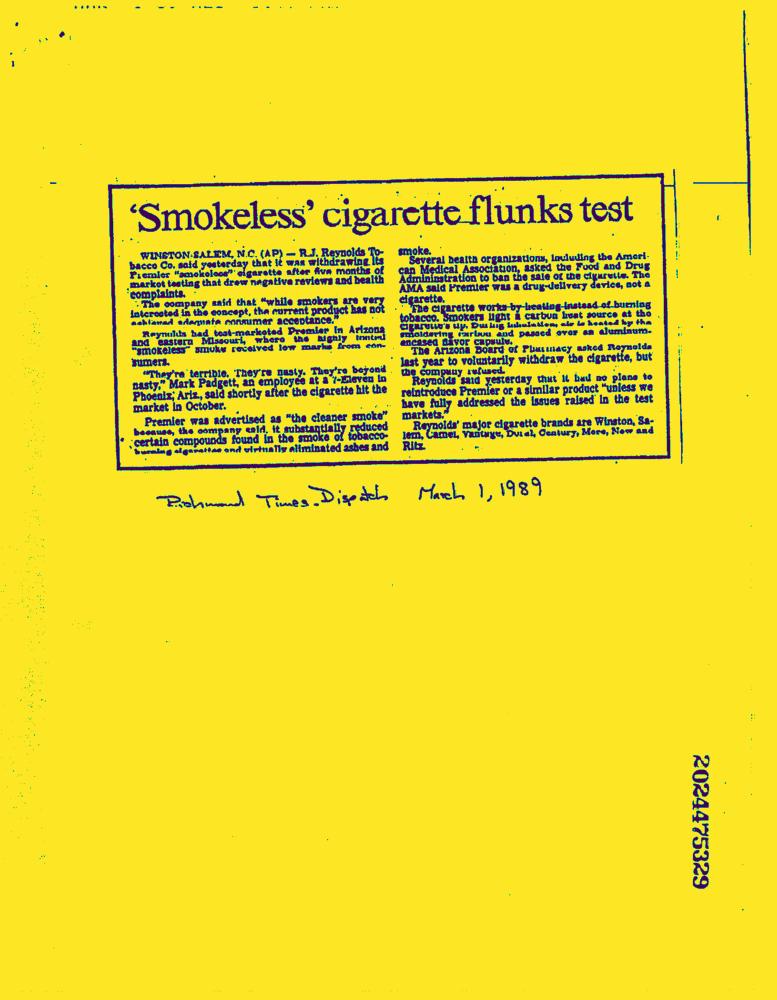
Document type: News-Article